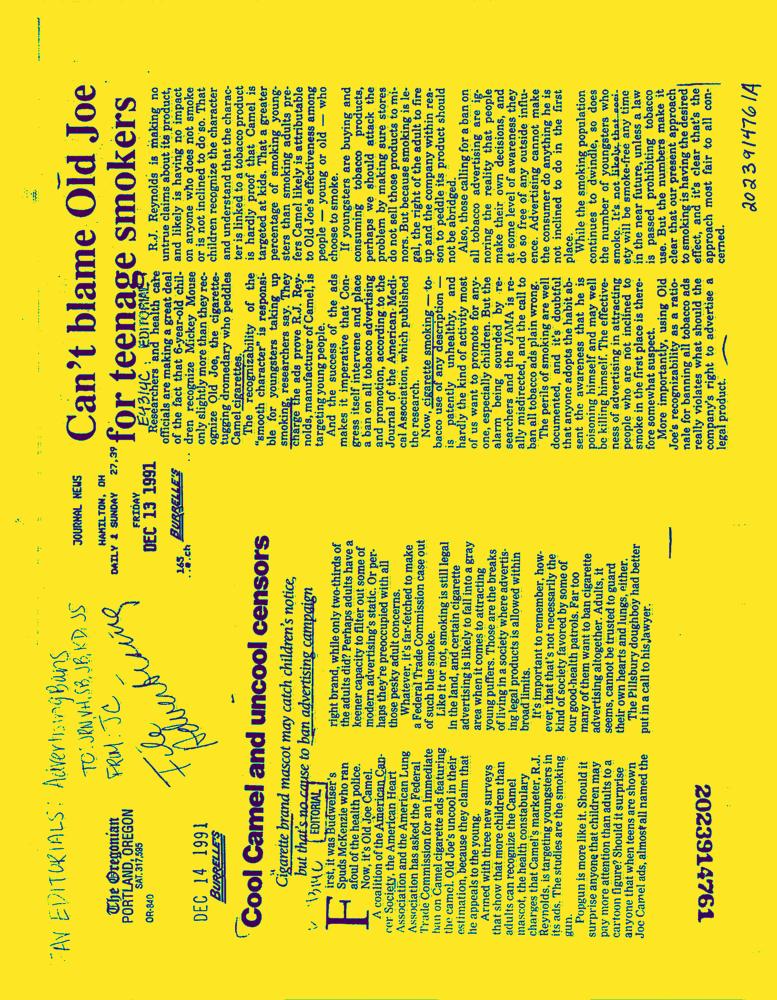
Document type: News-Article